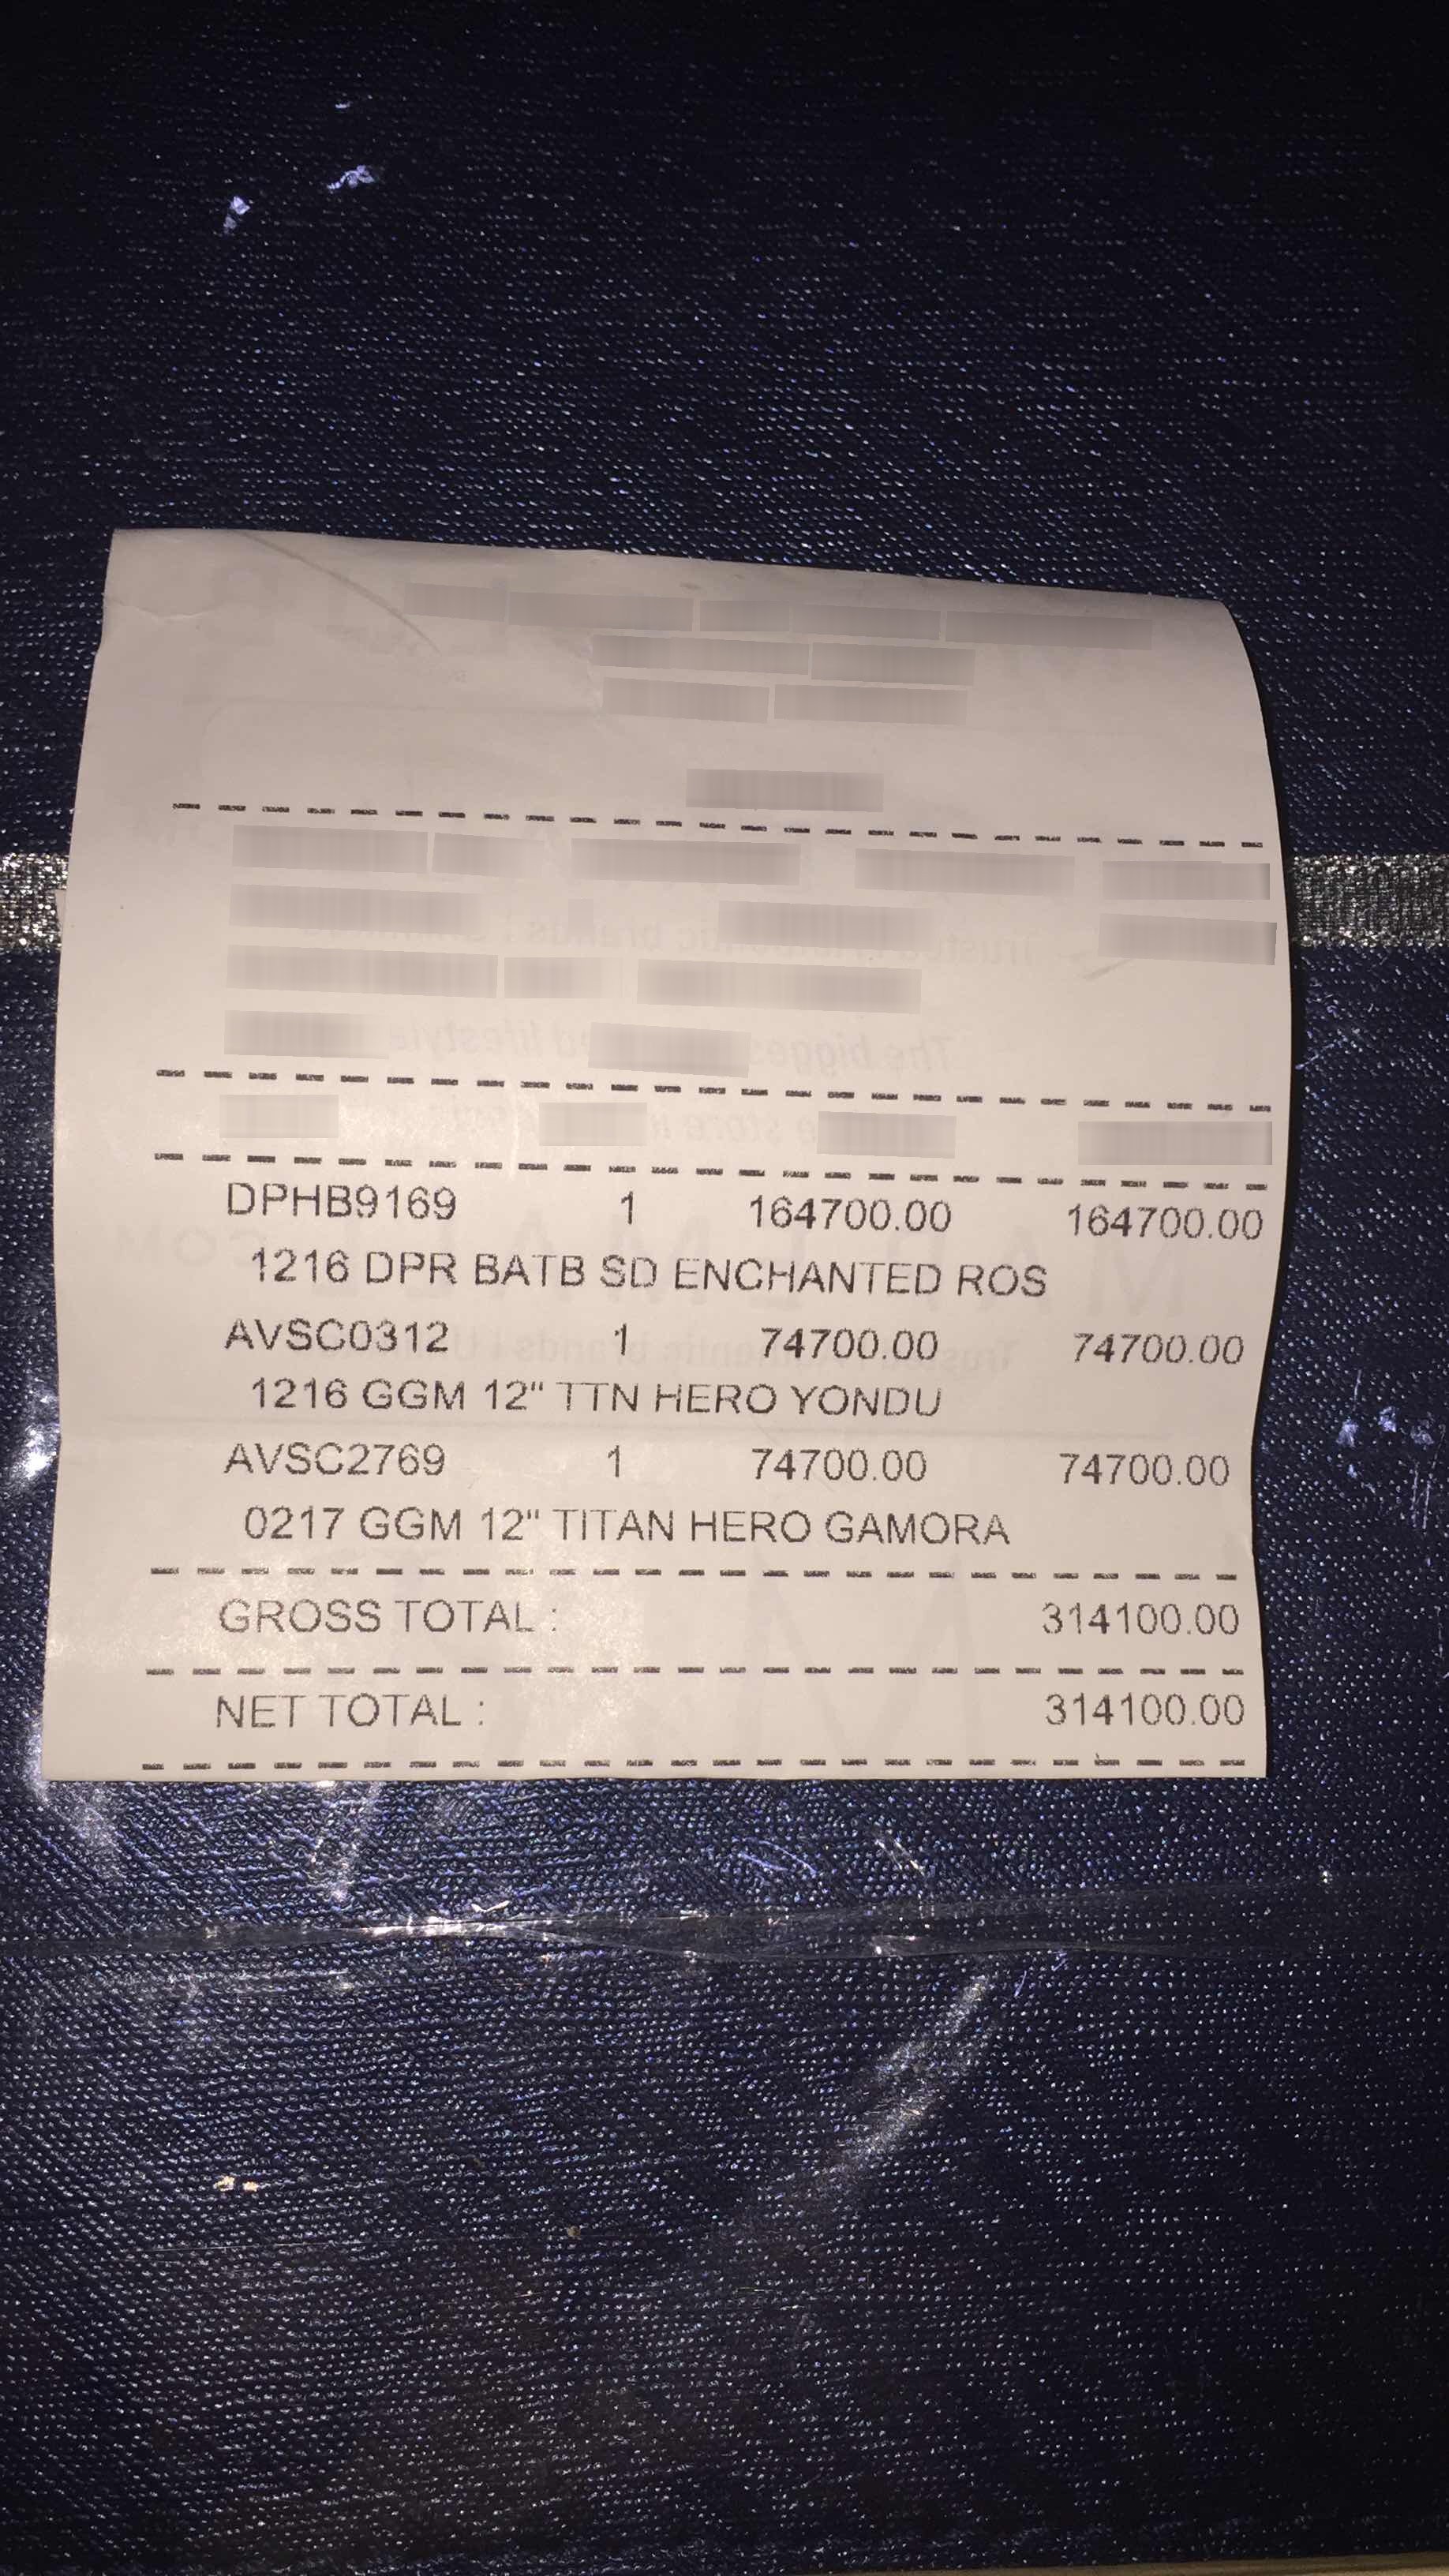
Number of items: 3
Subtotal: 314100.00
Total: 314100.00
OCR text regions:
text: DPHB9169
text: 1
text: 164700.00
text: 164700.00
text: 1216
text: DPR
text: BATB
text: SD
text: ENCHANTED
text: ROS
text: AVSC0312
text: 1
text: 74700.00
text: 74700.00
text: 1216
text: GGM
text: 12"
text: TTN
text: HERO
text: YONDU
text: AVSC2769
text: 1
text: 74700.00
text: 74700.00
text: 0217
text: GGM
text: 12"
text: TITAN
text: HERO
text: GAMORA
text: GROSS
text: TOTAL:
text: 314100.00
text: NET TOTAL:
text: 314100.00